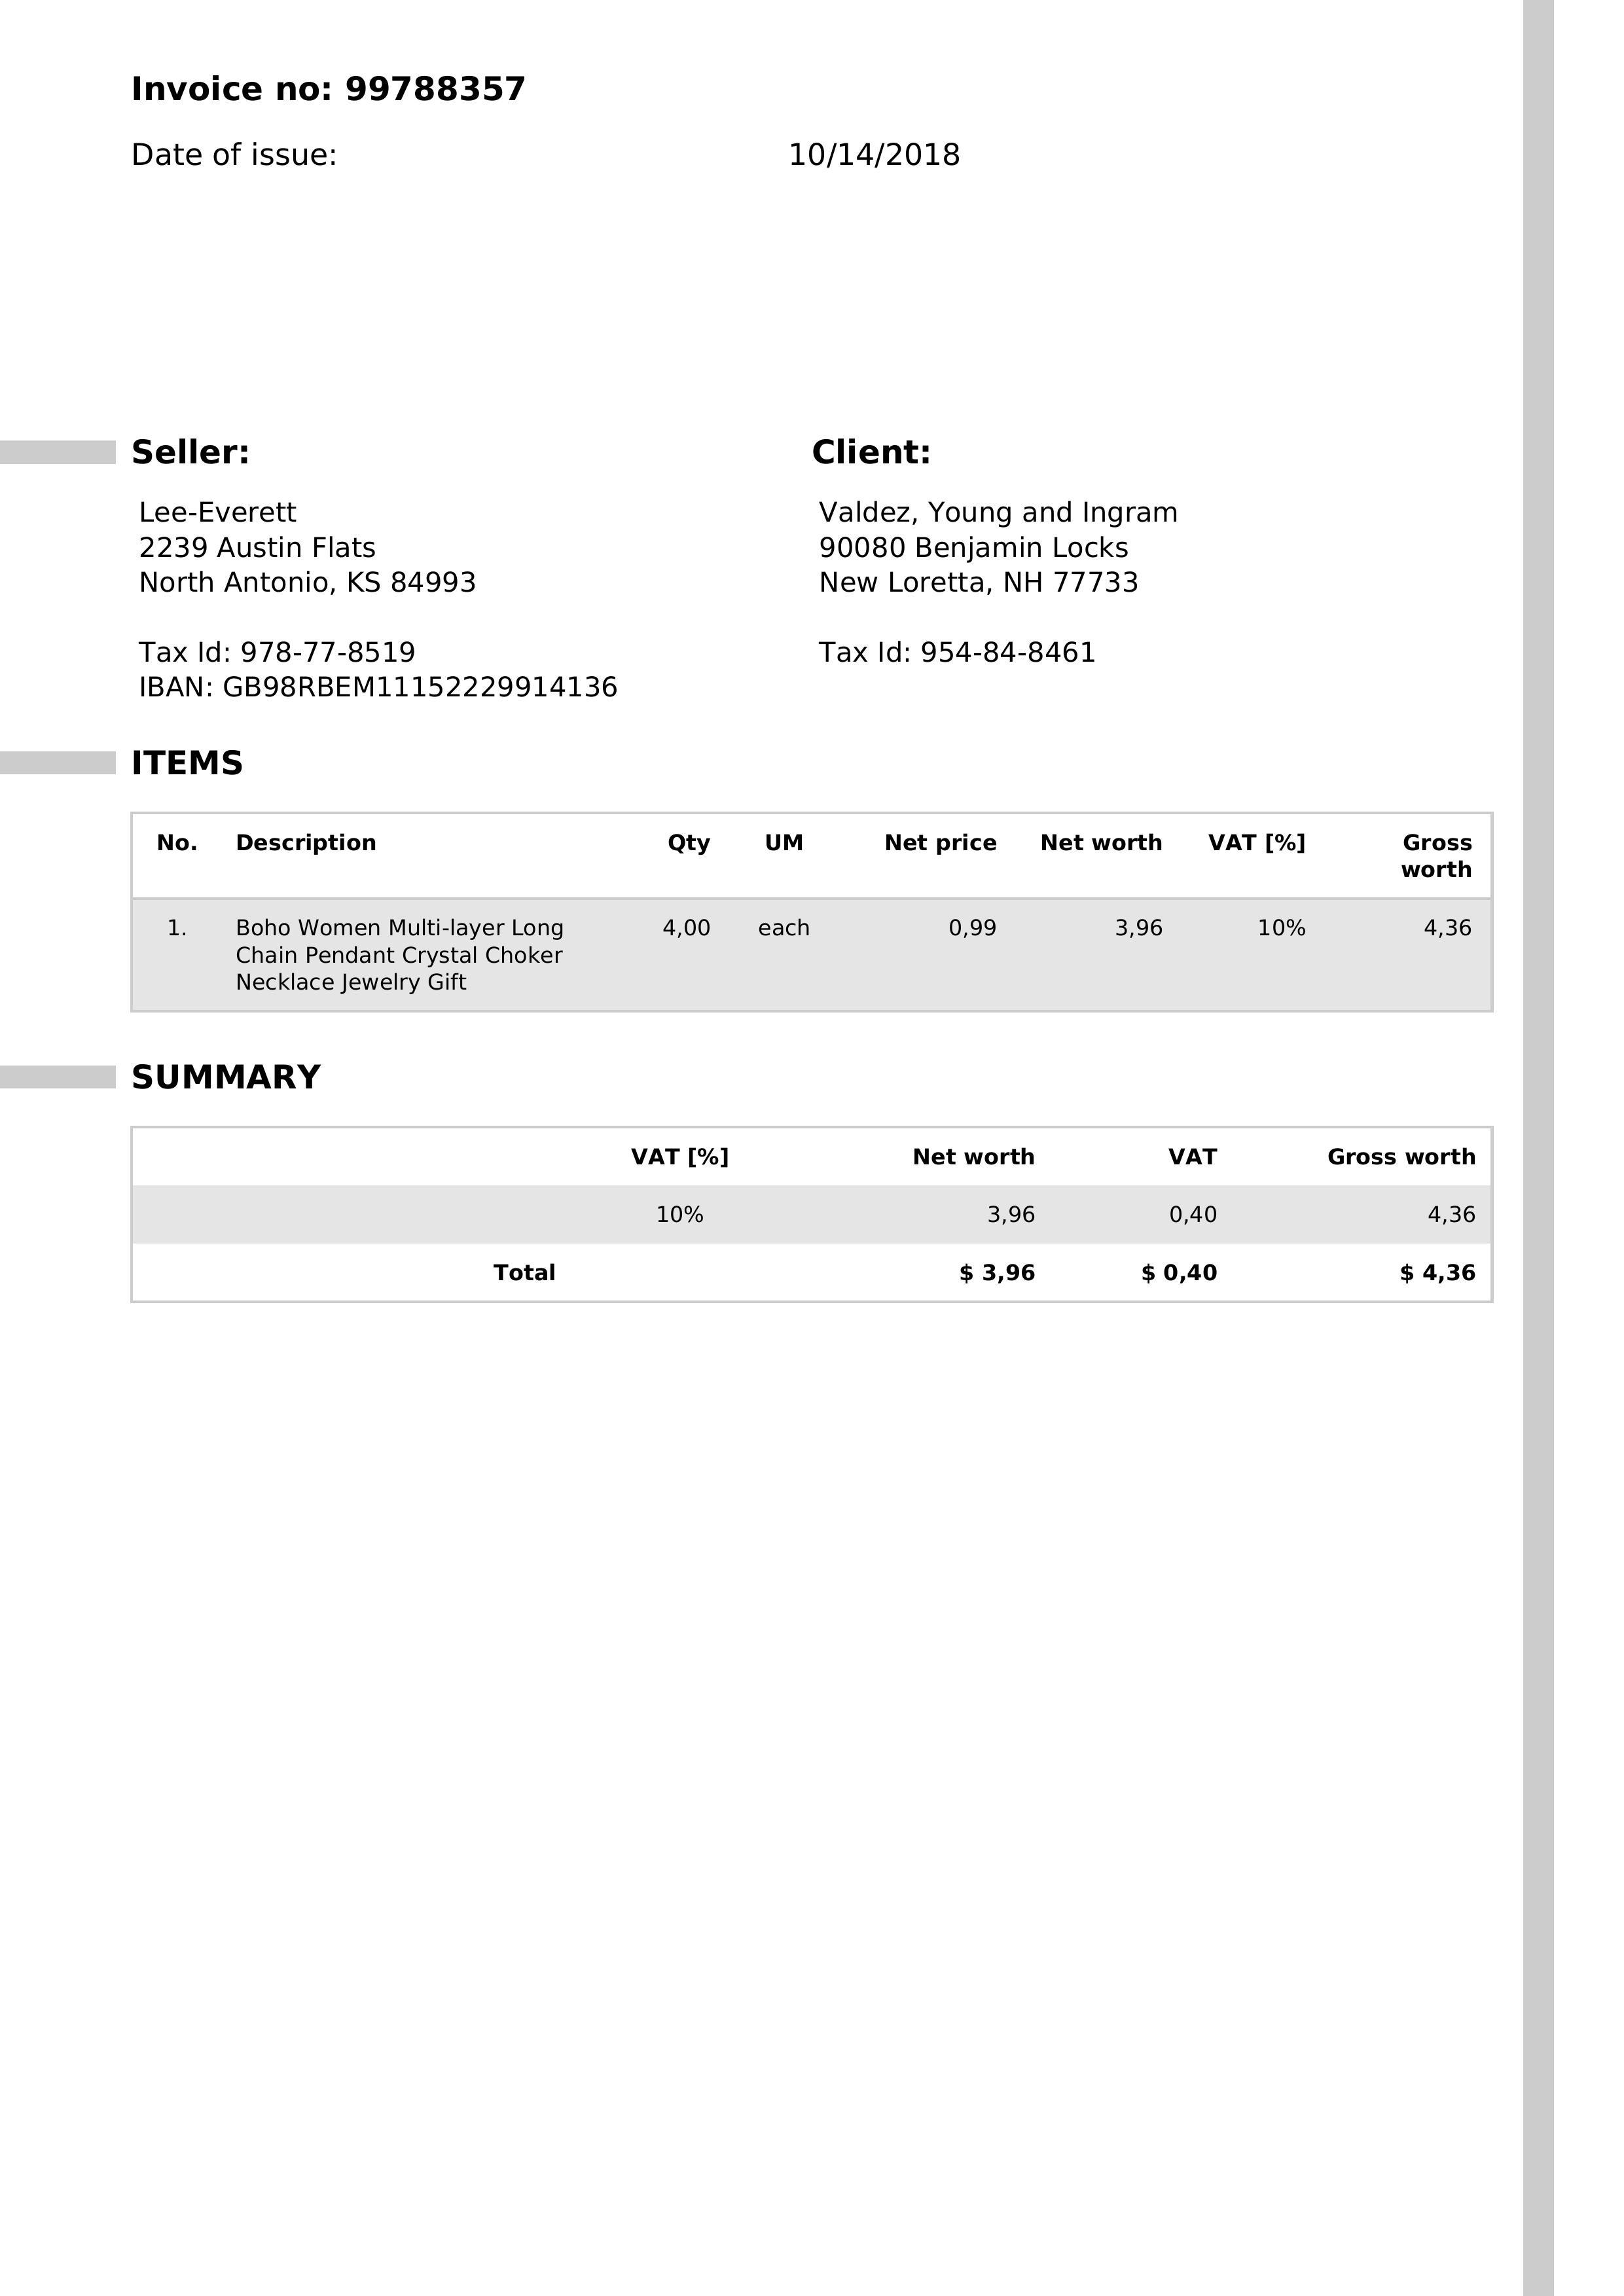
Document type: Invoice